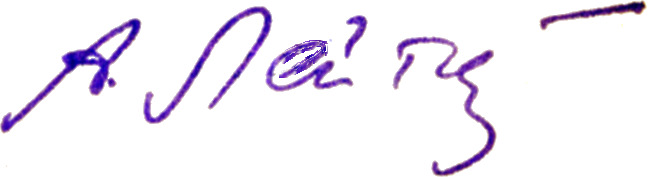
Signature of: aleksandr leytes